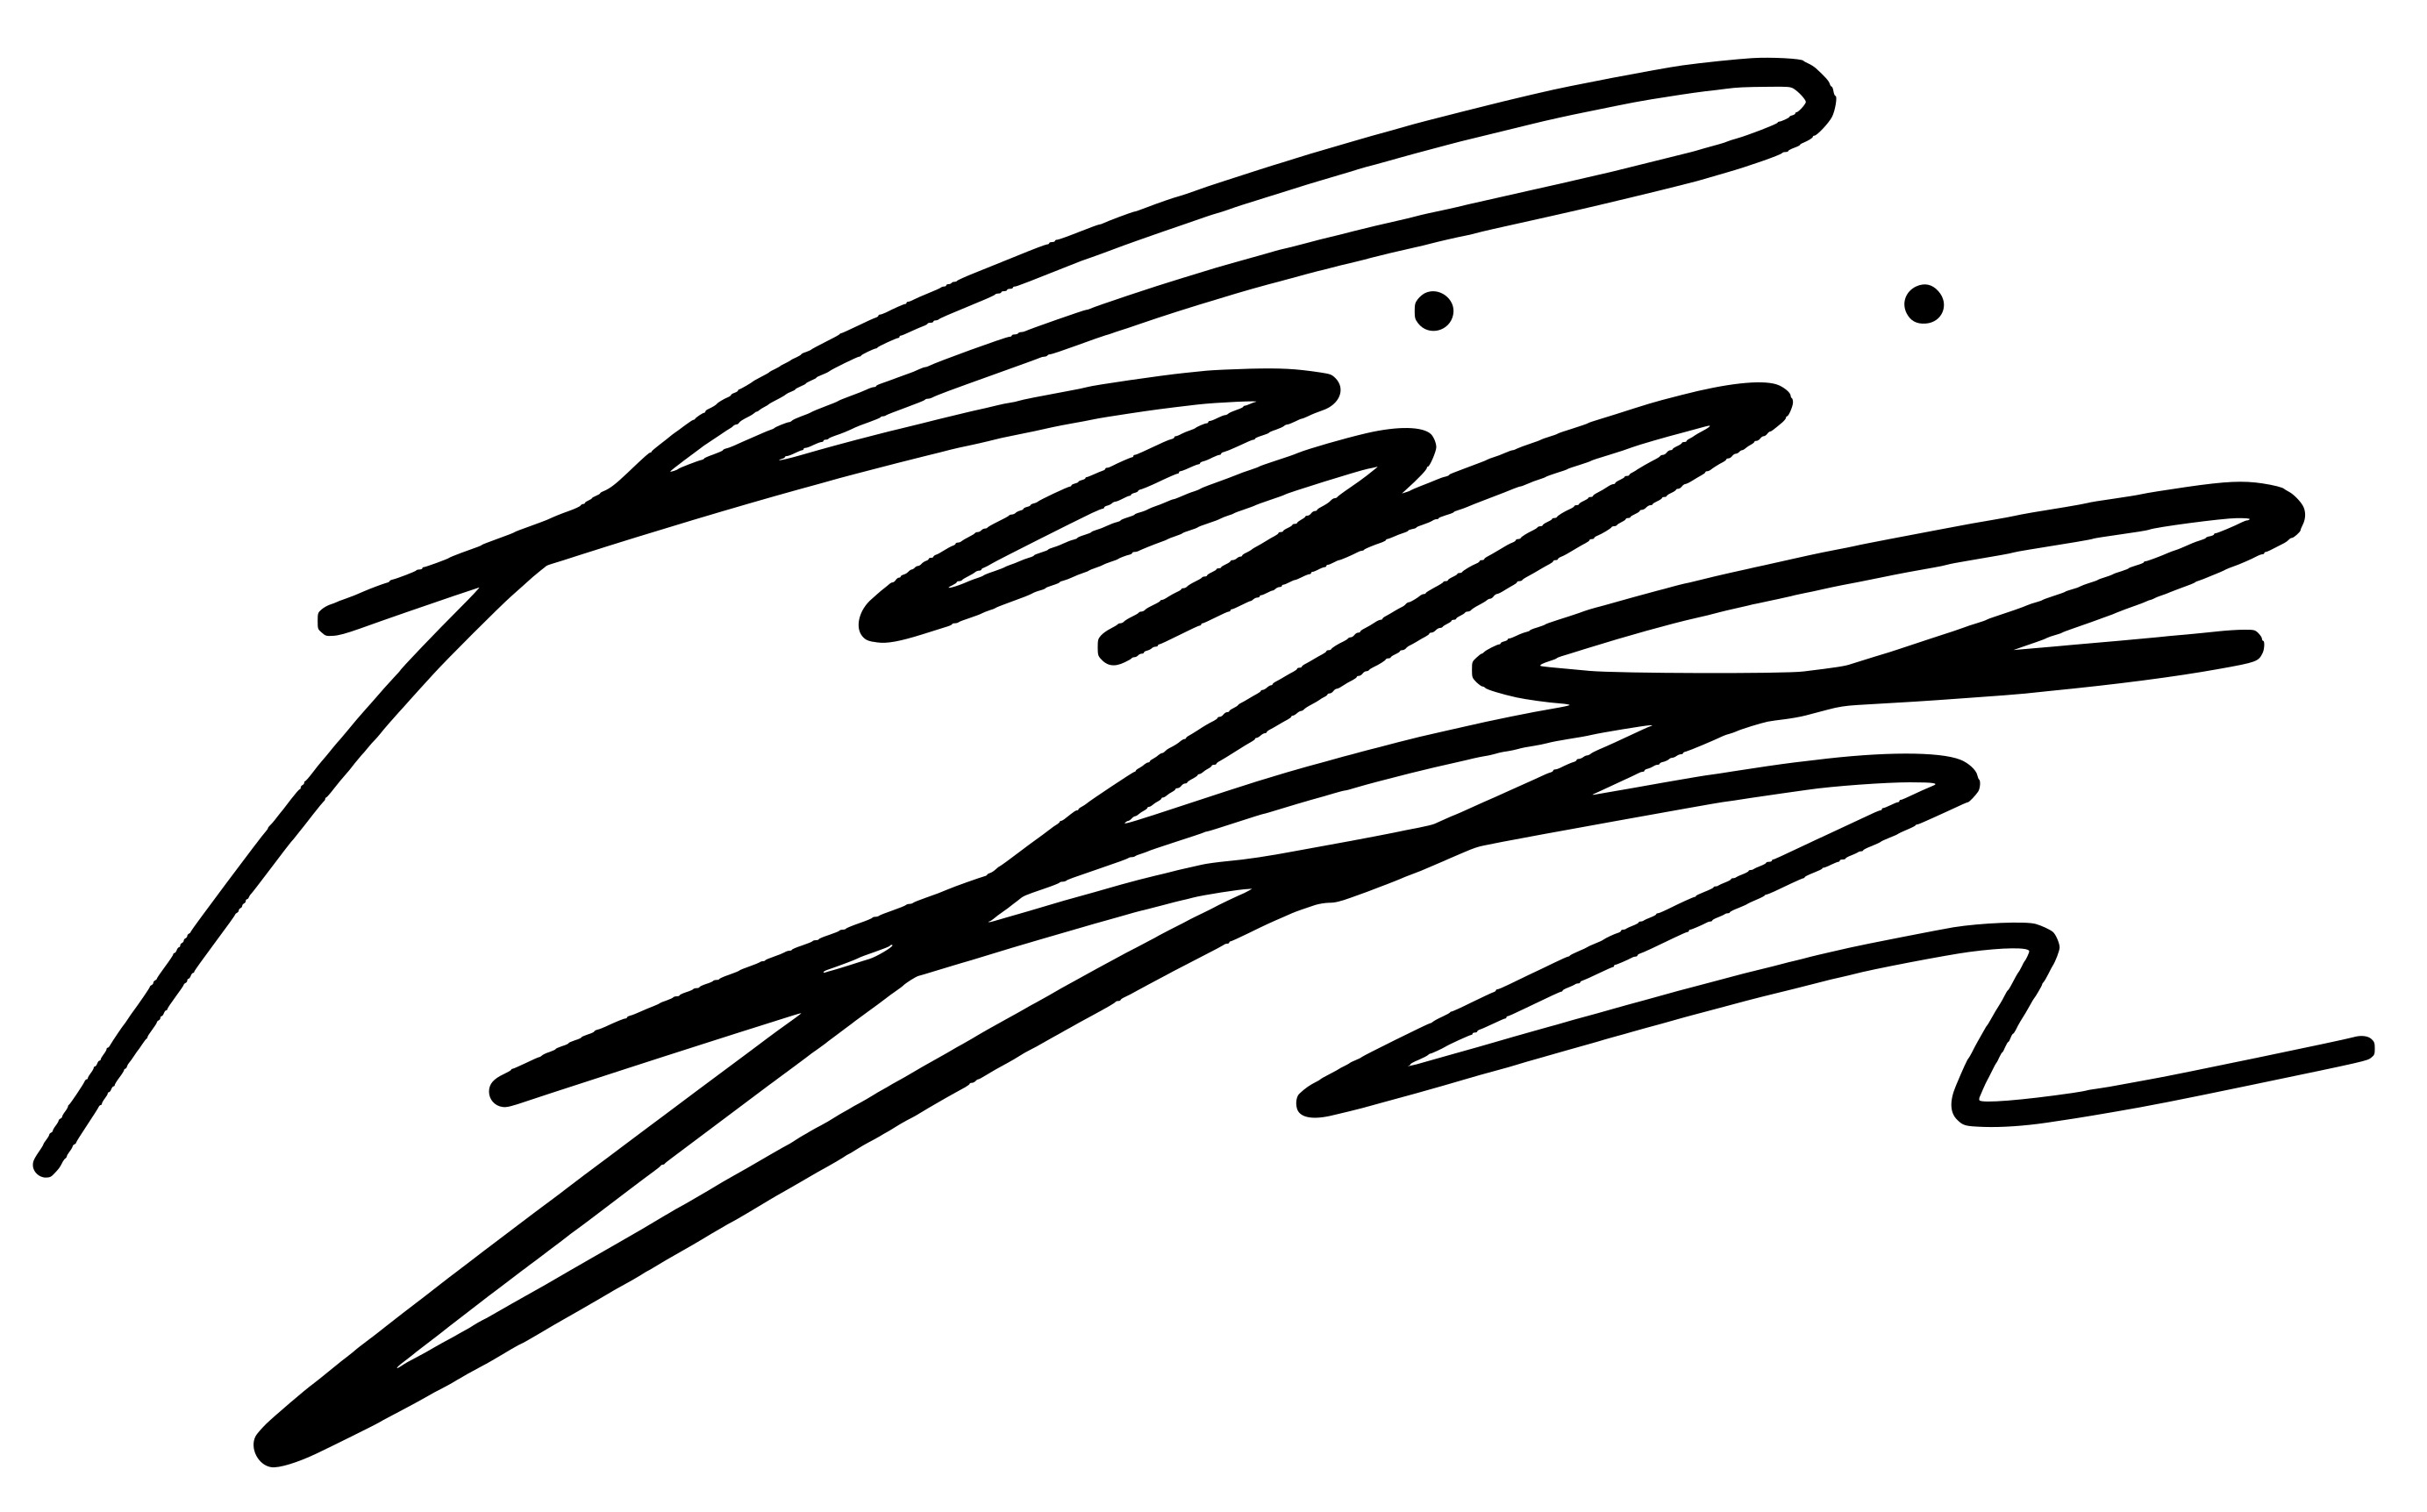
Signature of: rm